Question: What is the suspected problem?
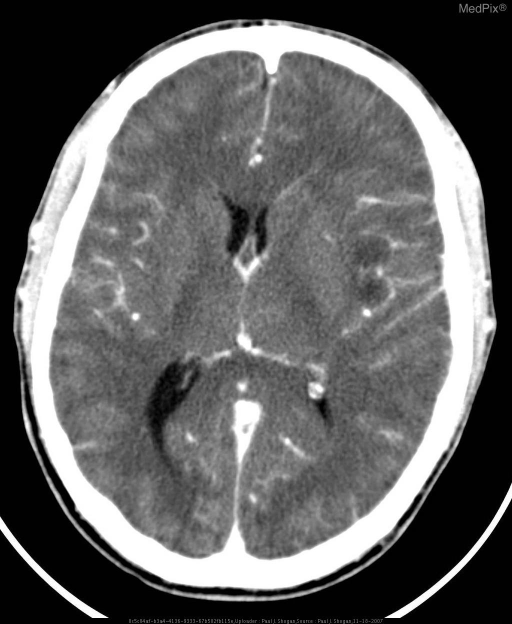
Answer: The findings suggest Non-contrast CT: Hypoattenuation in the left temporal and inferior frontal lobes.  Mild mass effect is also seen with effacement of the Sylvian cistern, and Ambient cistern.

Contrast enhanced CT:  Patchy peripheral enhancement in the bilateral temporal lobes, and insula.  There are also foci of circumscribed low density within the left insula, and evidence of subtle mass effect.

MRI:

DWI: T2 signal hyperintensity with restricted diffusion, in the left temporal lobe, and bilateral insula.

T2WI: Increased signal intensity and swelling of the gray matter of the left temporal lobe with mild mass effect, evidenced by effacement of the Ambient cistern at the left medial temporal lobe and midbrain.  Additionally, there is mild increased signal intensity of the right medial temporal lobe.  Also, there is increased signal intensity in the left greater than right insular gray matter.

Coronal T2-weighted FLAIR MR shows bilateral asymmetric involvement of the medial temporal lobes and insula.

T1WI:  Low signal intensity in the left greater than right insula secondary to surrounding edema, with no evidence of hyperintensity to suggest the presence of subacute blood products.

Post-gadolinium T1WI demonstrates patchy peripheral enhancement in the left temporal lobe, and left greater than right insula.. Contrast enhanced axial CT demonstrates patchy peripheral enhancement in the bilateral temporal lobes, and insula.  There are also foci of circumscribed low density within the left insula, and evidence of subtle mass effect.. The patient might have a history of 21 yo male presenting with fever, new onset of aphasia, and one episode of loss of consciousness..